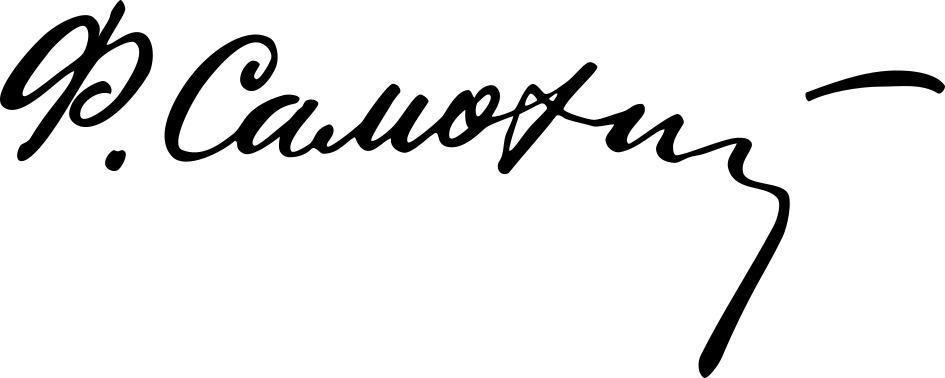
Signature of: fedor samokhin